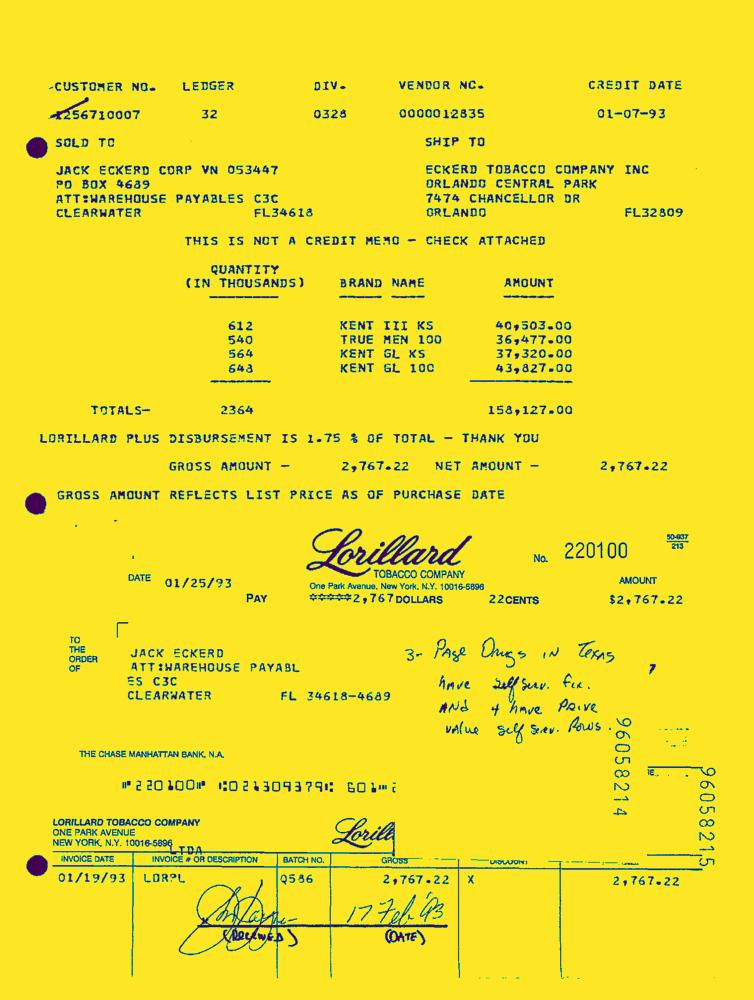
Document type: Invoice-Doc